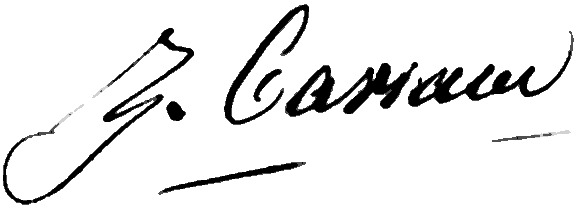
Signature of: zulma carraud